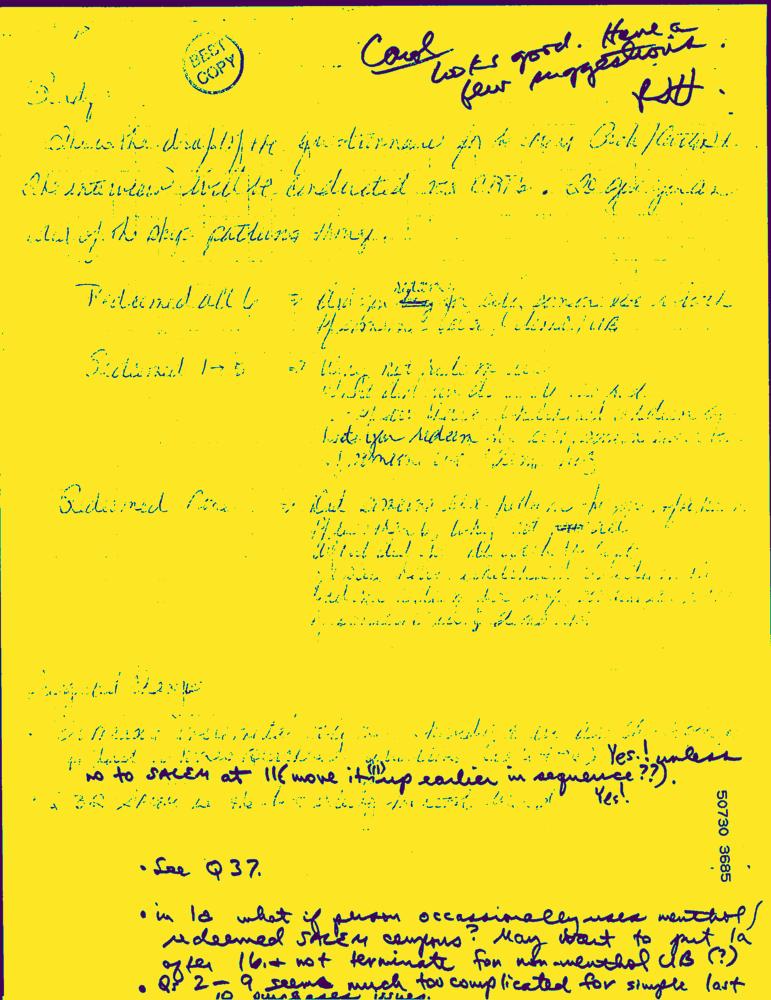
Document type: Hand-Written